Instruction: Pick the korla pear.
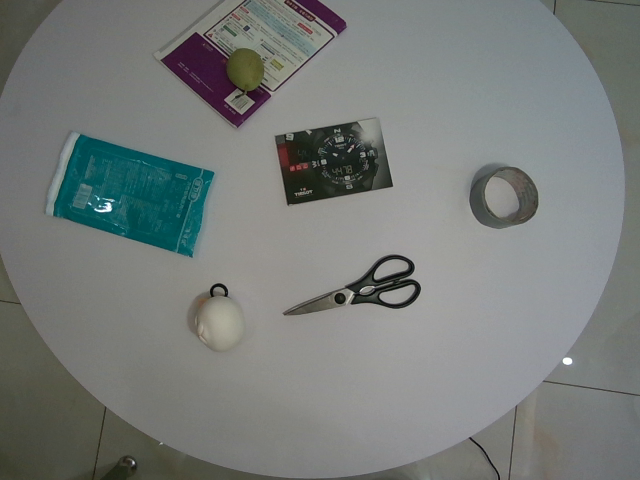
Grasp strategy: vertical